Question: What appears to be the issue?
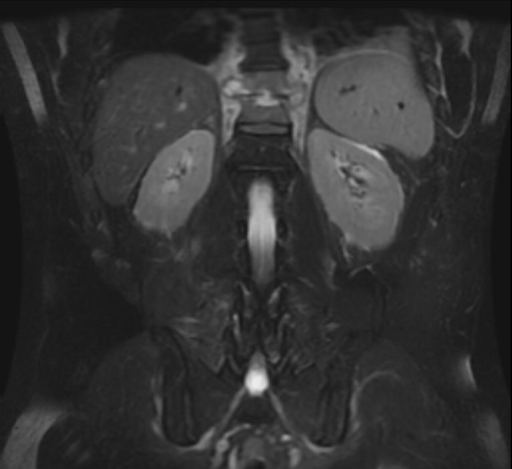
Answer: The findings suggest Initial plain radiograph showed narrowed disk space between T10-T11 and left paraspinal mass

-MRI showed paraspinal mass in the anterior paraspinal soft
tissues at T10-T11. T10-and T11 and intervertebral disc space show low signal intensity on T1 that becomes high signal intensity on T2 and enhanced after contrast consistent with vertebral osteomyelitis and discitis with paraspinal mass.. Enhancement noted on the postgadolinium images centrally within the T10-T11 disc. The patient might have a history of 52 y/o AA male recently deployed soldier who was medically evacuated due to chronic back pain that interfered with his duties as a truckdriver.  While being evaluated stateside, his pain worsened  and he had  a lumbar puncture which revealed signs consistent with a potential infection.  An MRI was then obtained for further evalutaion..